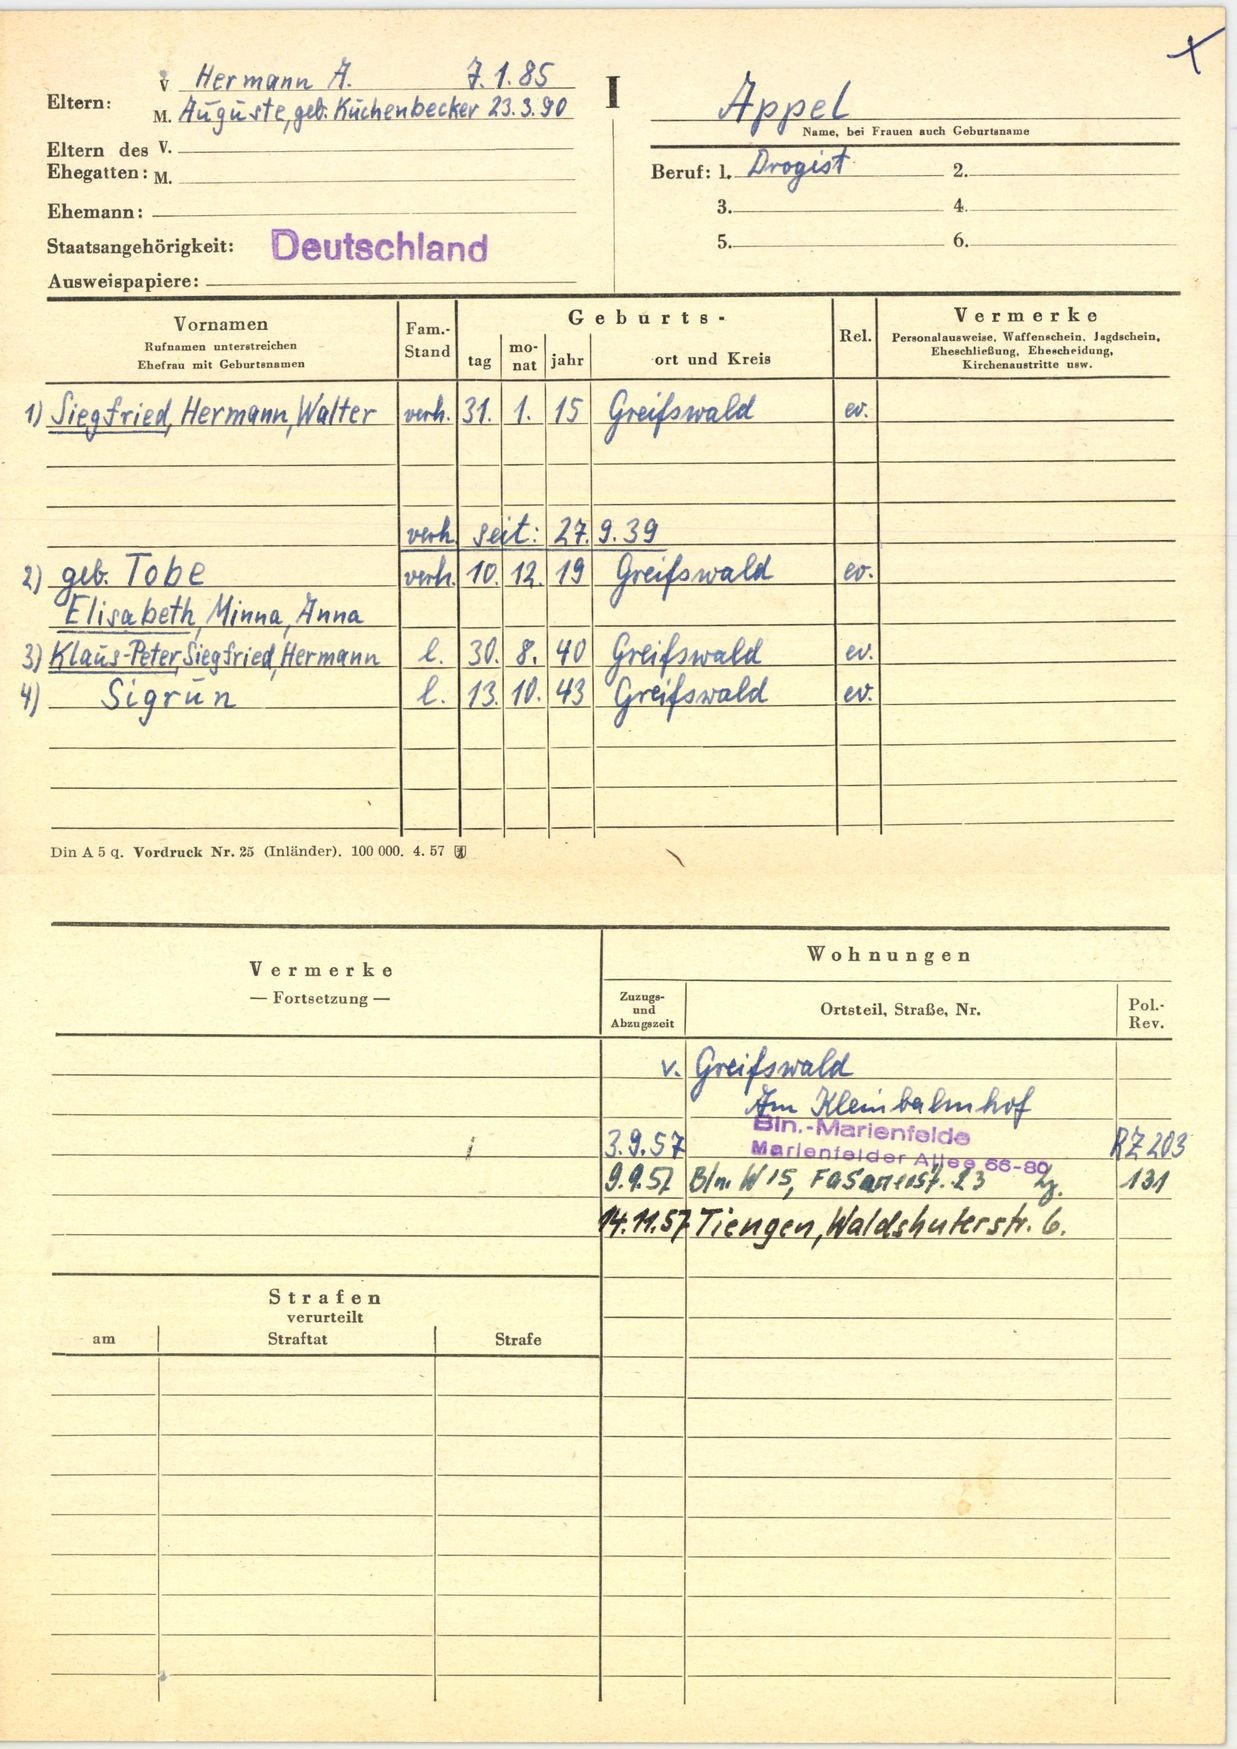
Appel